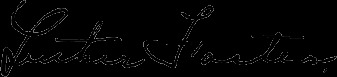
Signature of: luther foster